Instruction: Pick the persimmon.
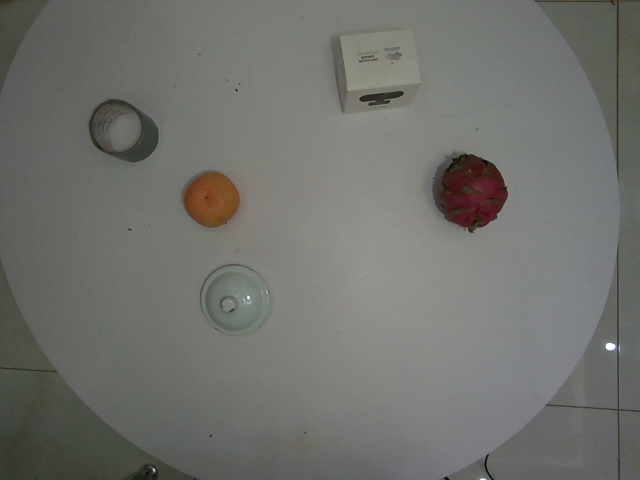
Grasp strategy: vertical